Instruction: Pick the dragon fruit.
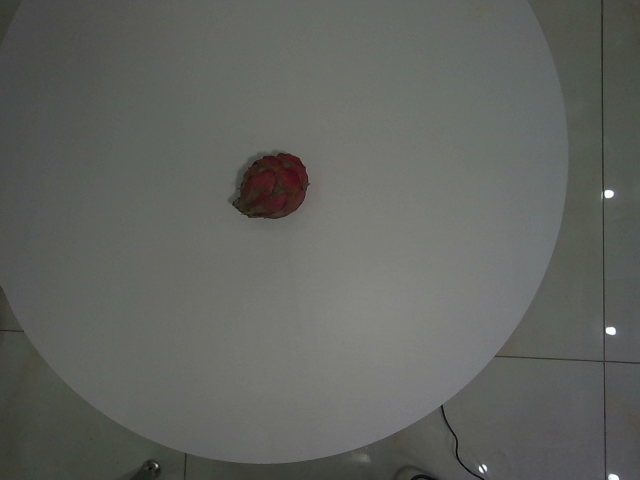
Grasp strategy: vertical